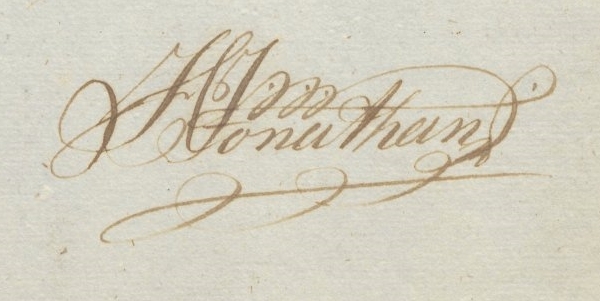
Signature of: hans jonatan